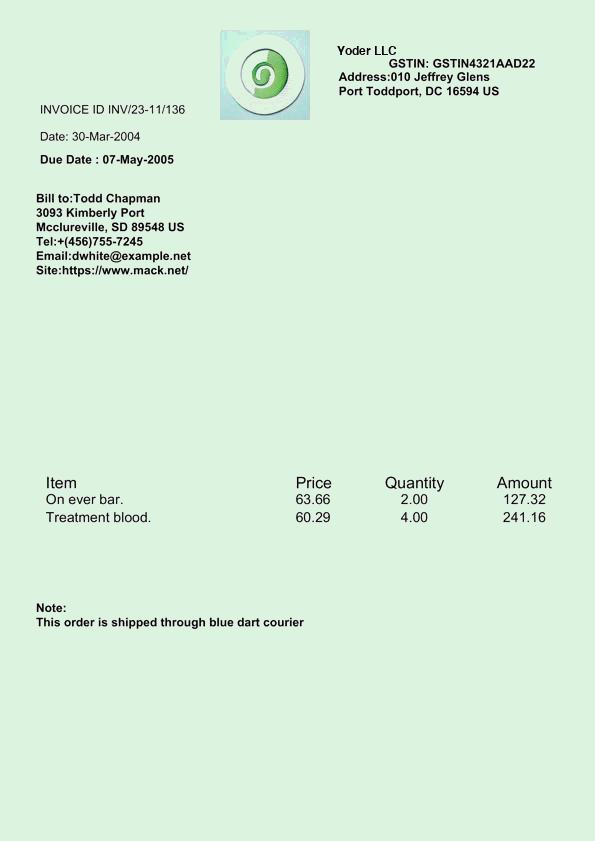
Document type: Invoice